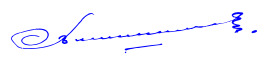
Signature of: aleksandr sergeevič višnevskij